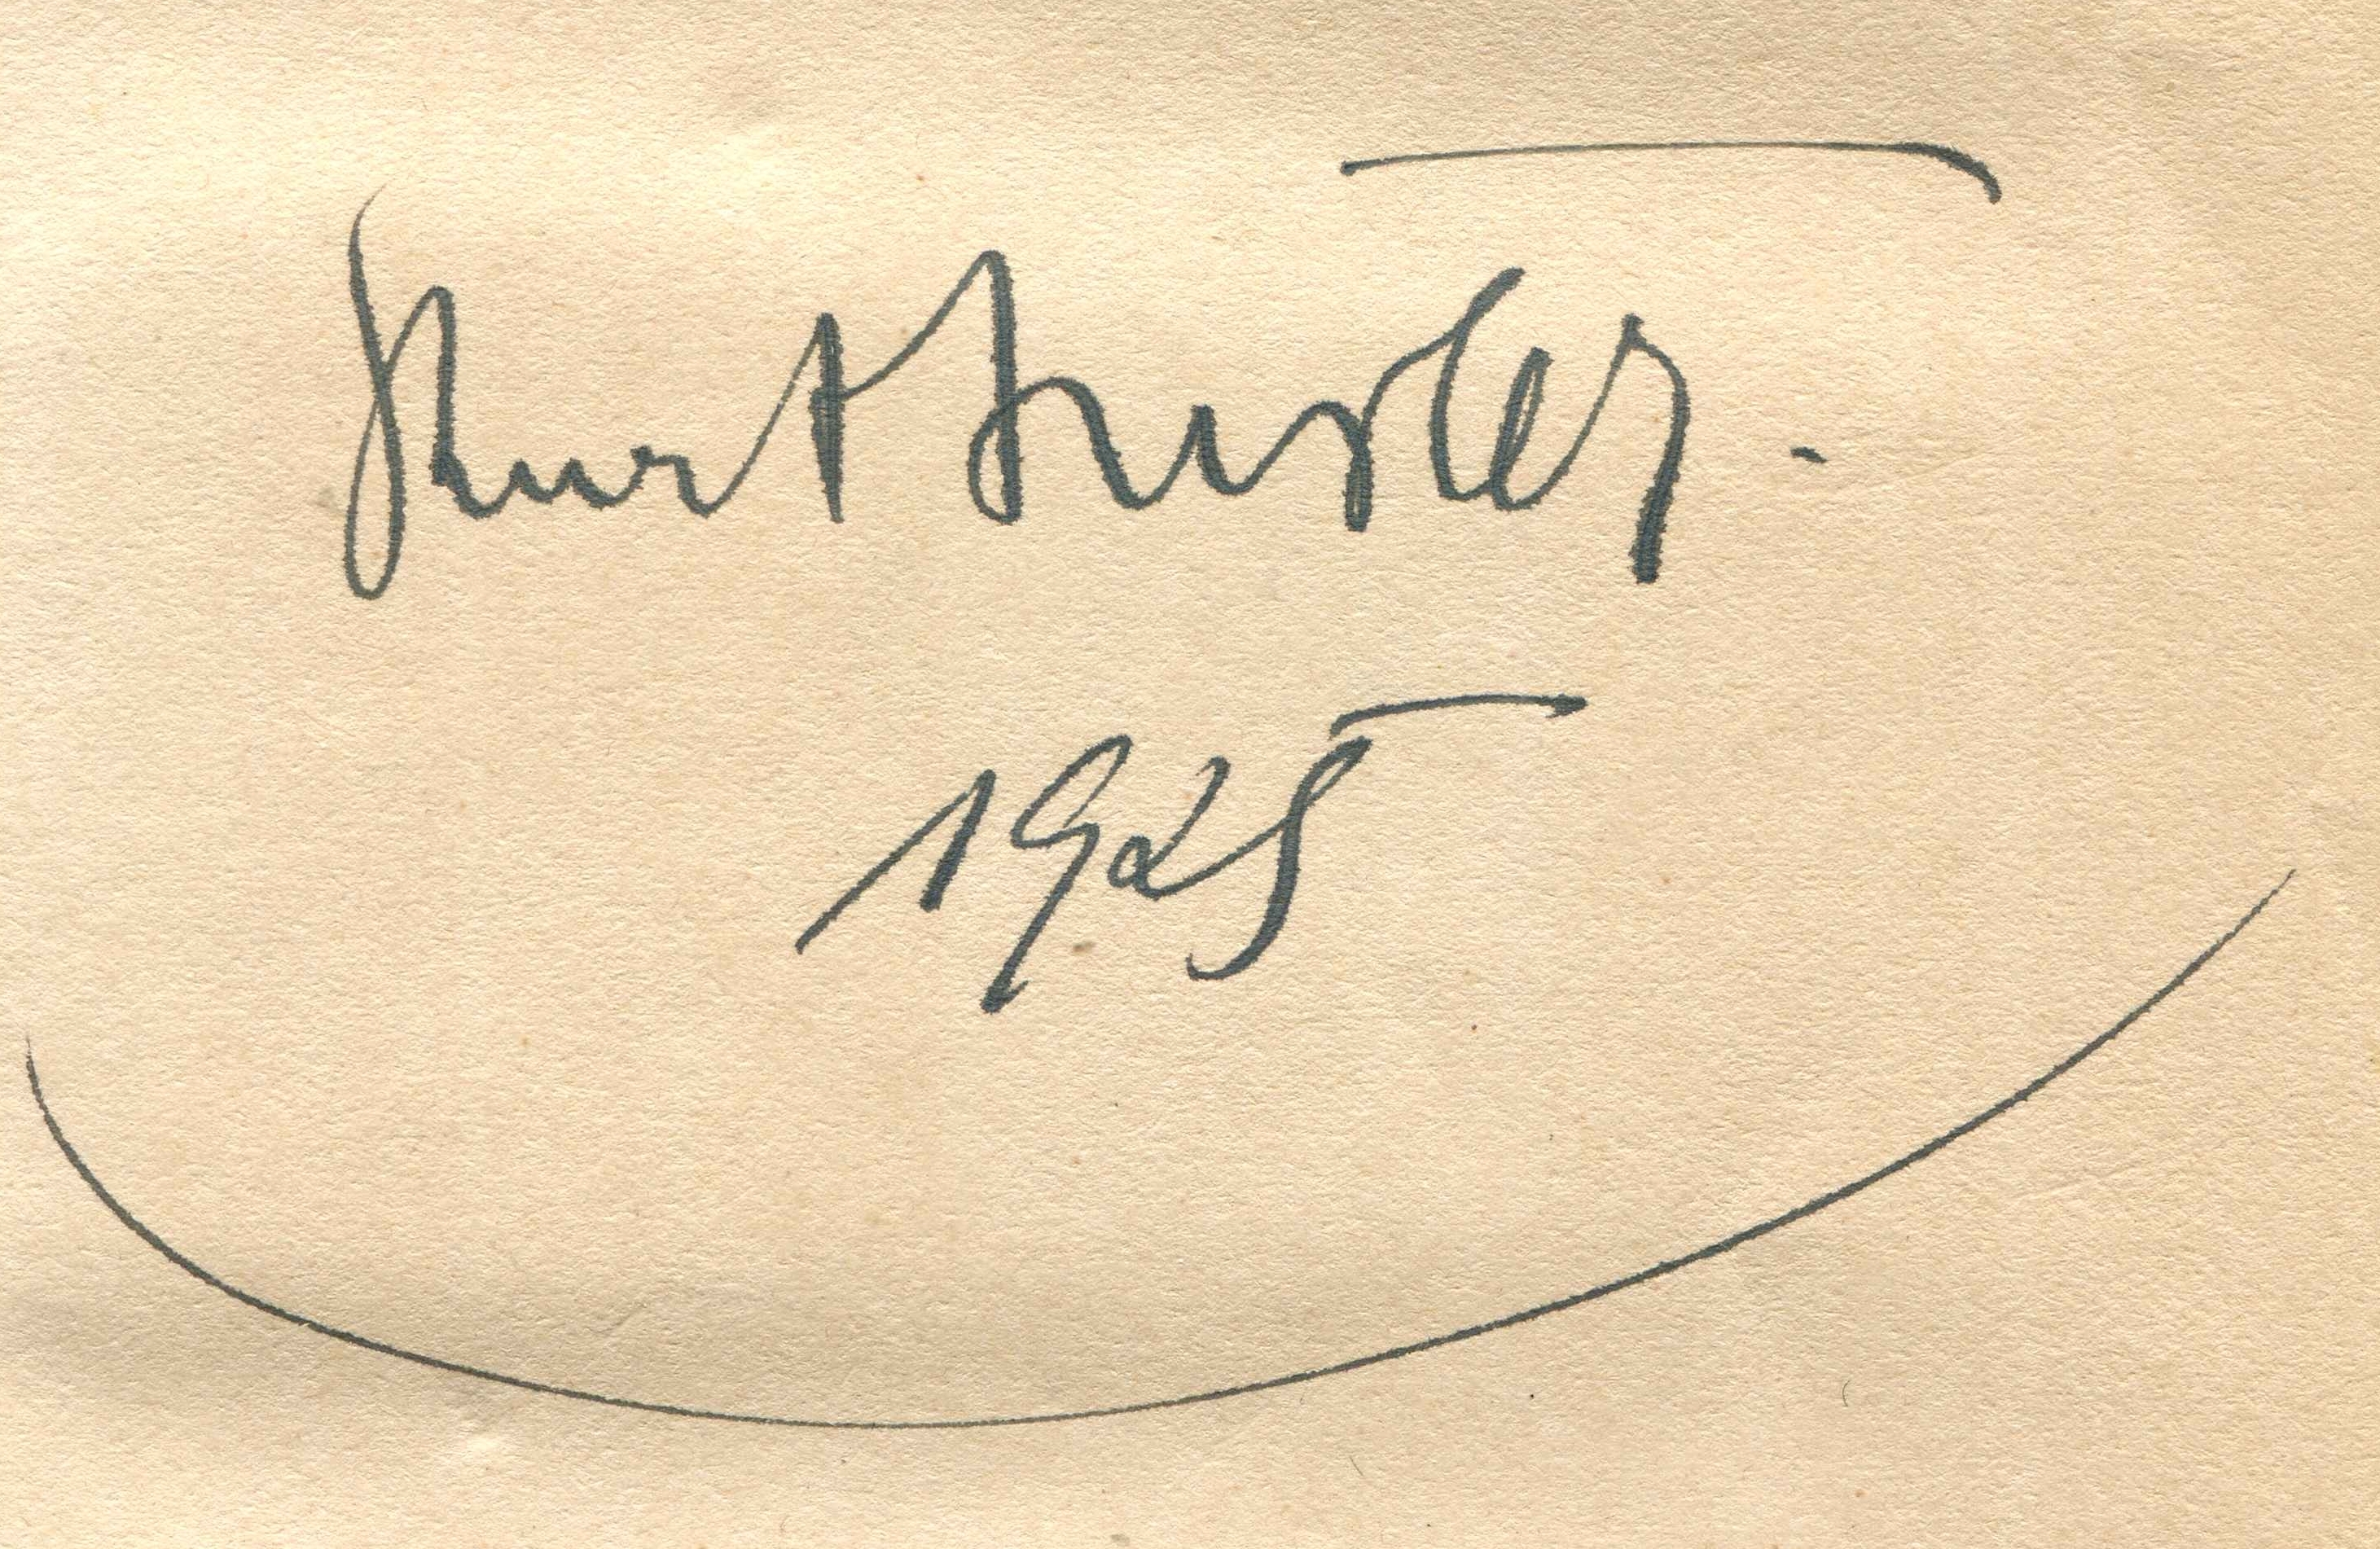
Signature of: kurt juster